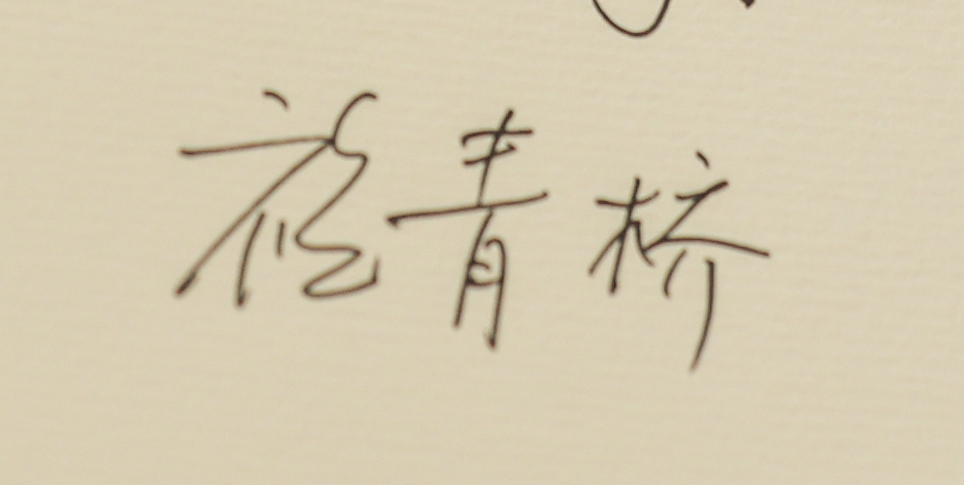
Signature of: zhu qingqiao